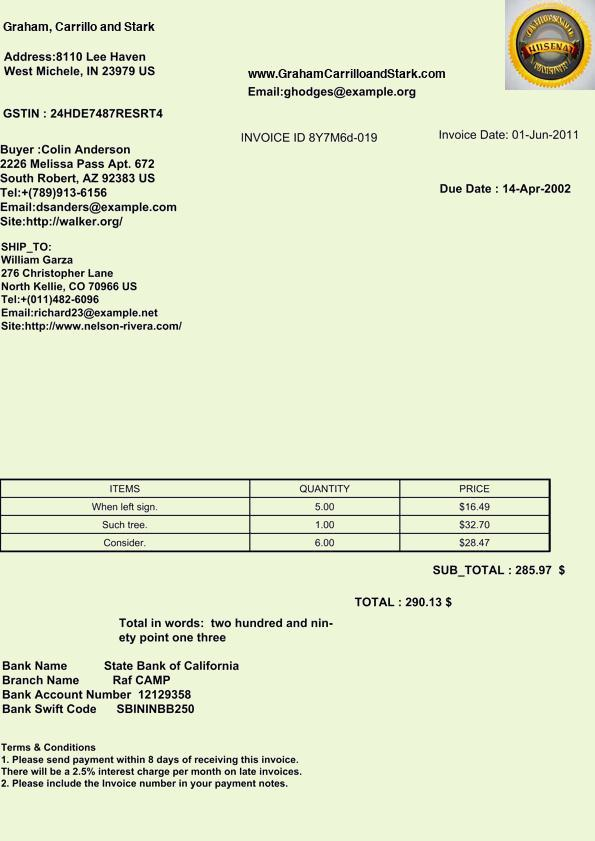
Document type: Invoice